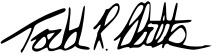
Signature of: todd russell platts